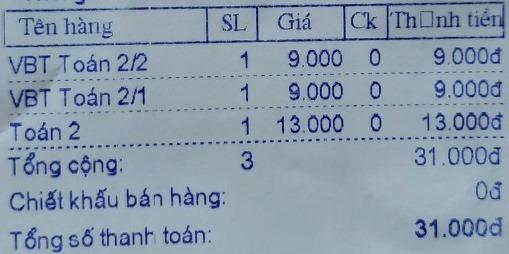
<table>
<tr>
<th>Tên hàng</th>
<th>SL</th>
<th>Giá</th>
<th>Ck</th>
<th>Thanh tiền</th>
</tr>
<tr>
<td>VBT Toán 2/2</td>
<td>1</td>
<td>9.000</td>
<td>0</td>
<td>9.000đ</td>
</tr>
<tr>
<td>VBT Toán 2/1</td>
<td>1</td>
<td>9.000</td>
<td>0</td>
<td>9.000đ</td>
</tr>
<tr>
<td>Toán 2</td>
<td>1</td>
<td>13.000</td>
<td>0</td>
<td>13.000đ</td>
</tr>
</table>
Tổng cộng: 3 31.000đ
Chiết khấu bán hàng: 0đ
Tổng số thanh toán: 31.000đ